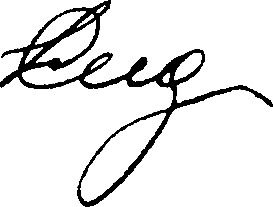
Signature of: hennadii andreiev